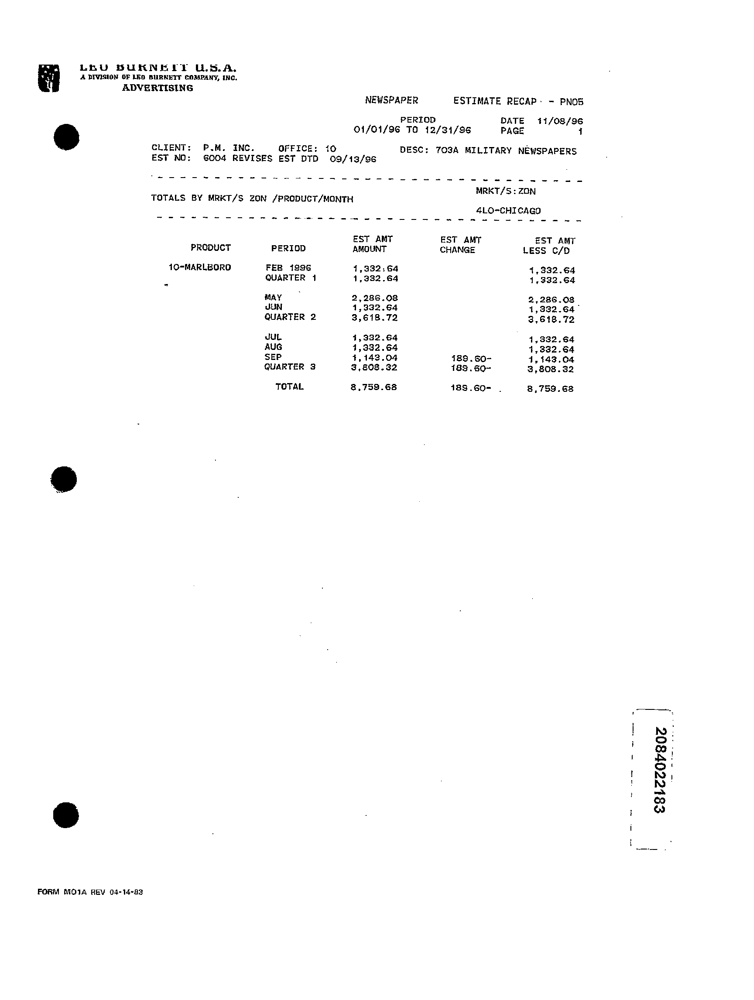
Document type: Invoice